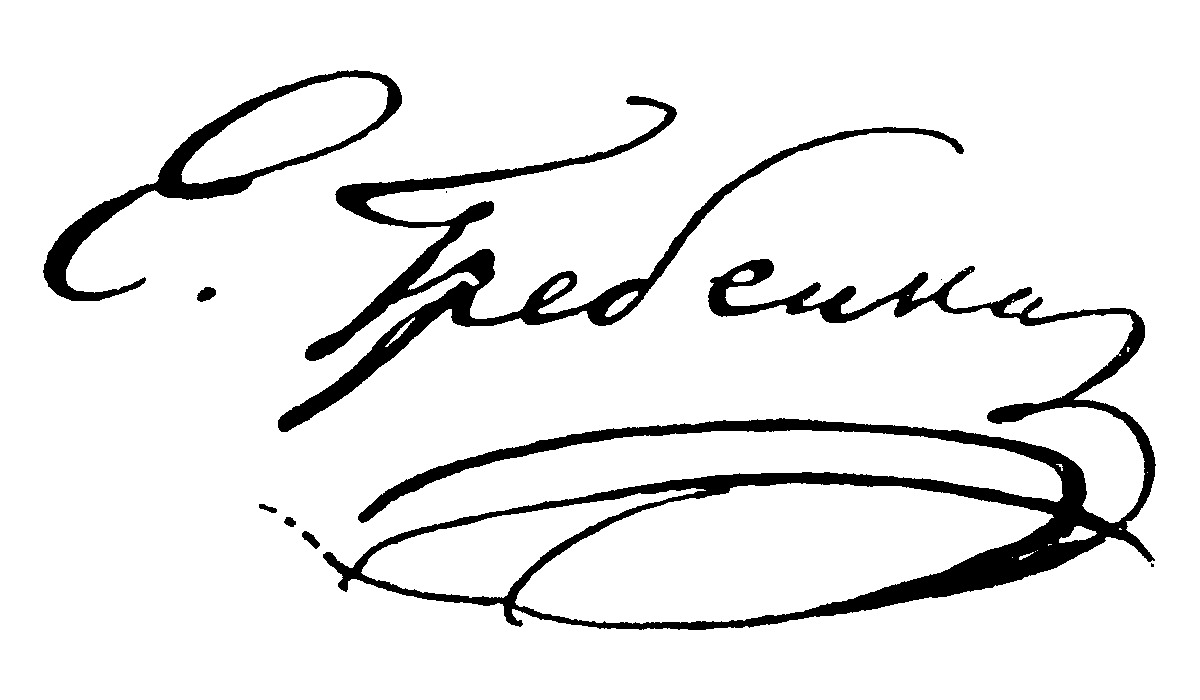
Signature of: yevgeny grebyonka